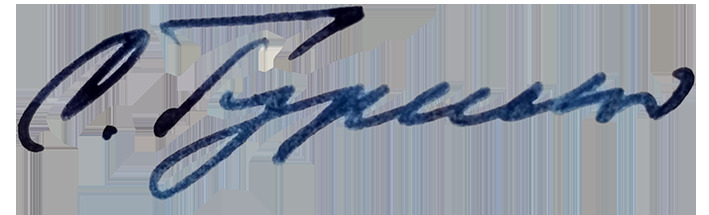
Signature of: stanislav hurenko